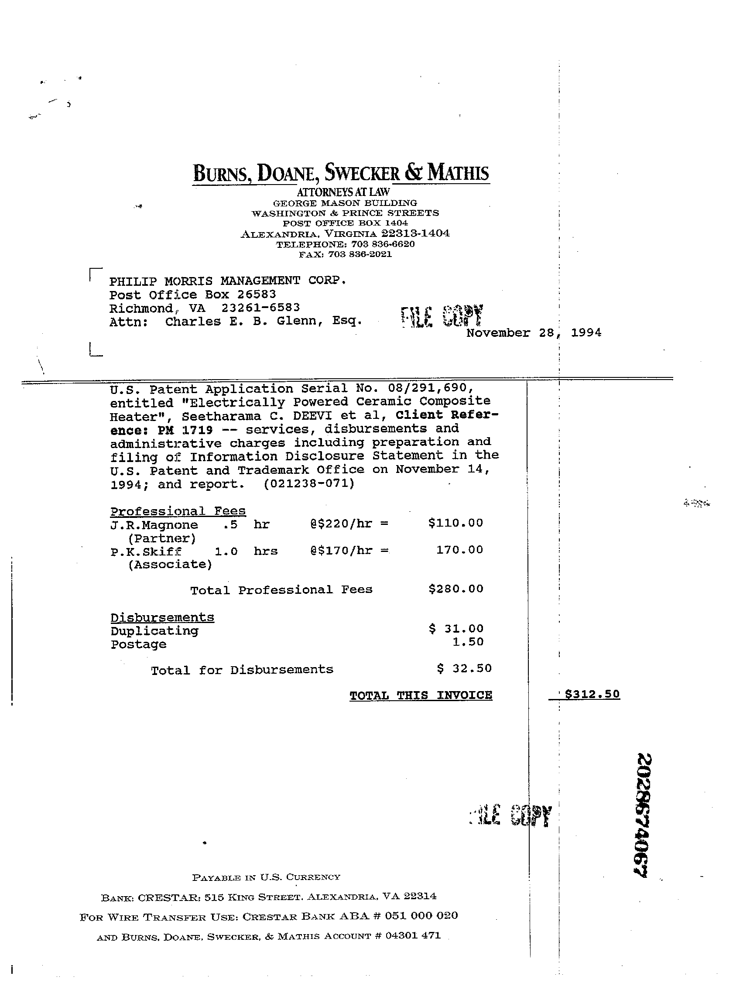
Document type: Invoice